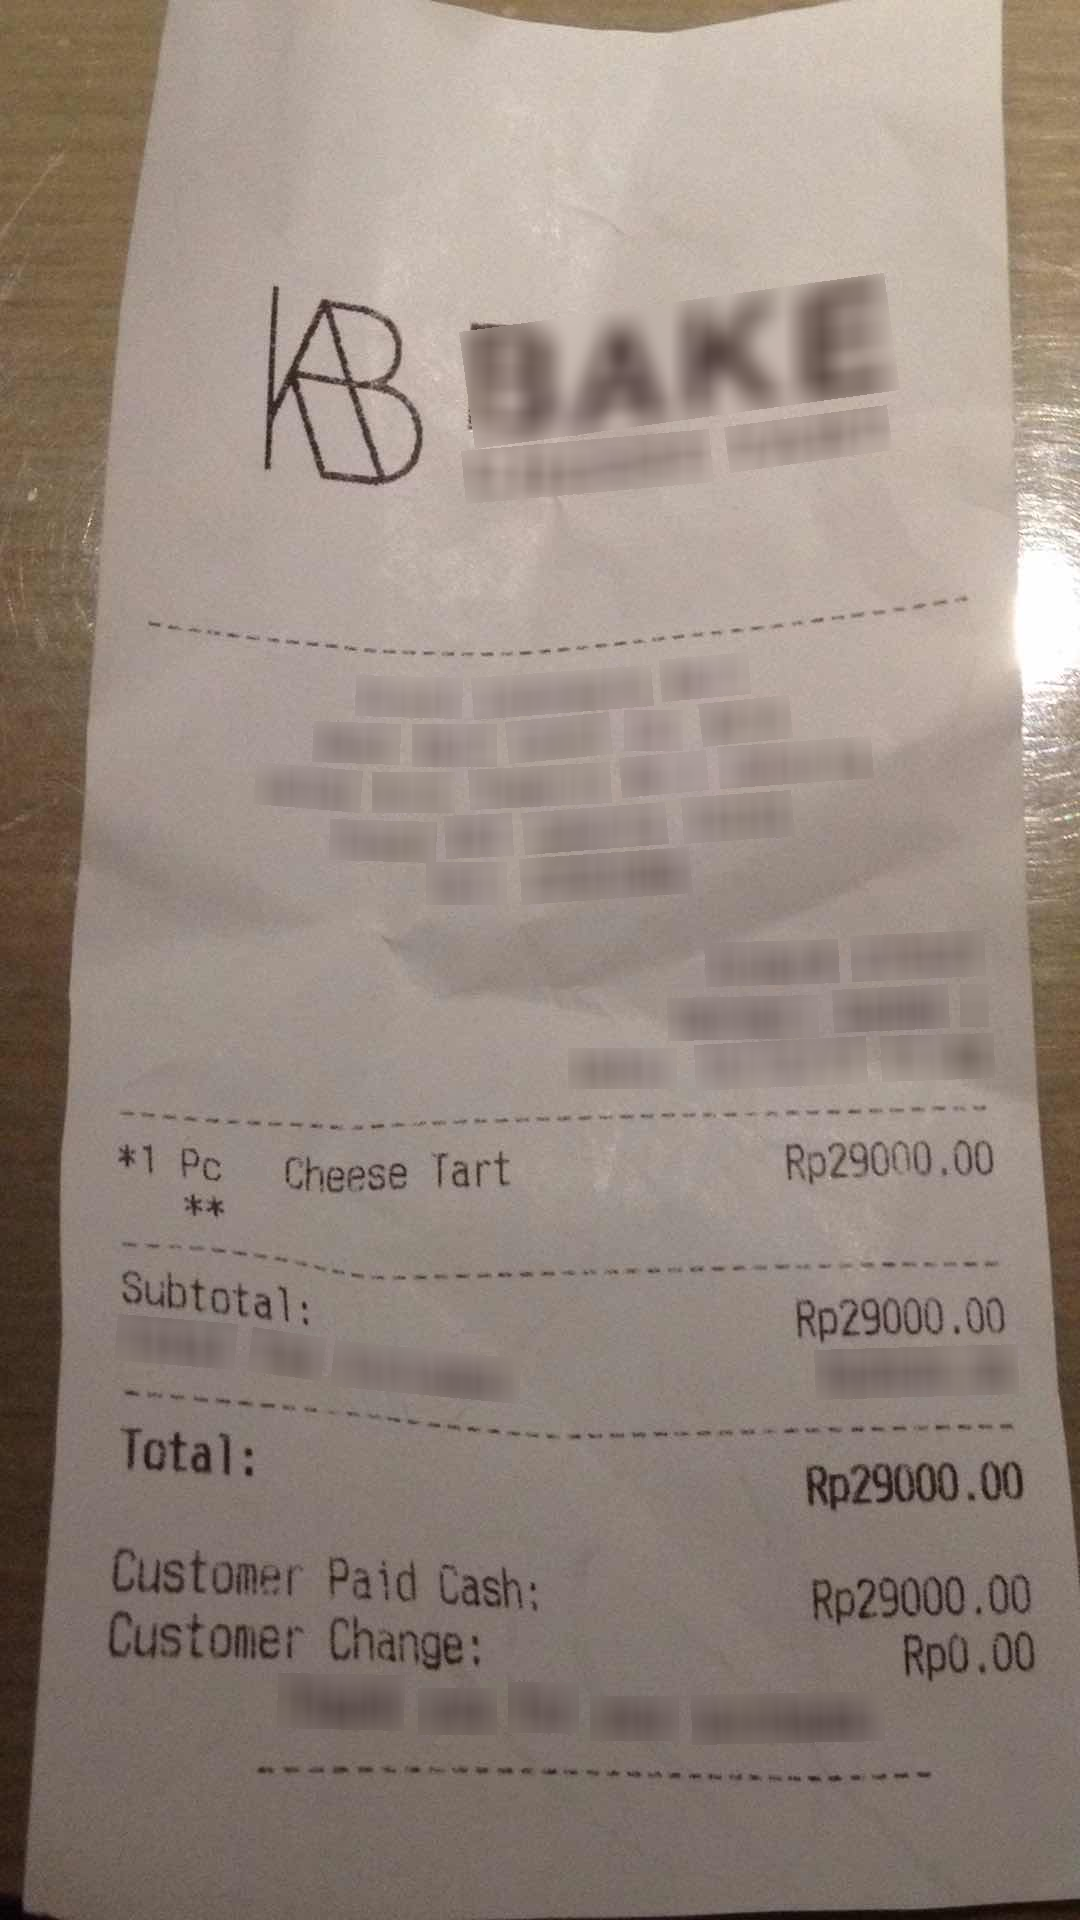
Number of items: 3
Subtotal: Rp 29000.00
Total: Rp 29000.00
OCR text regions:
text: Total:
text: Rp 29000.00
text: Customer
text: Paid
text: Cash:
text: Rp 29000.00
text: Customer
text: Change:
text: Rp 0.00
text: *1
text: Pc
text: Cheese
text: Tart
text: Rp 29000.00
text: Subtotal:
text: Rp 29000.00